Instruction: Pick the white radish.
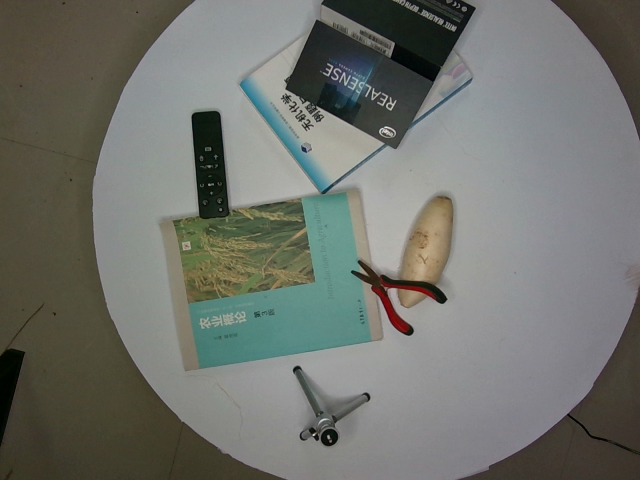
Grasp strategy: vertical